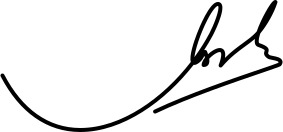
Signature of: isa mustafa